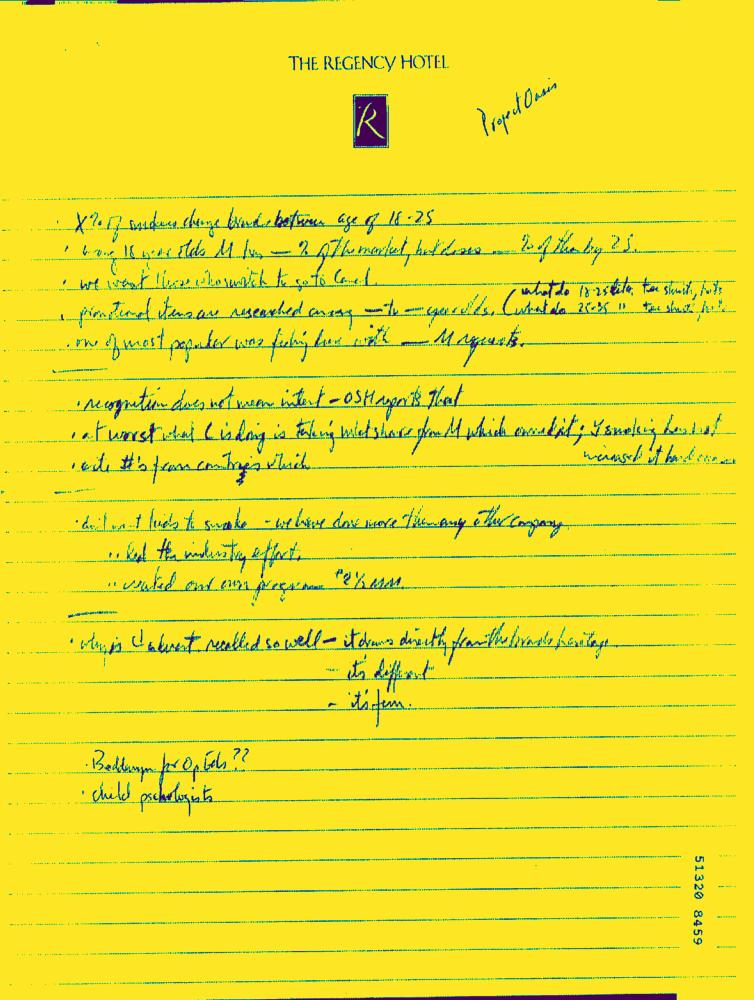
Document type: Hand-Written